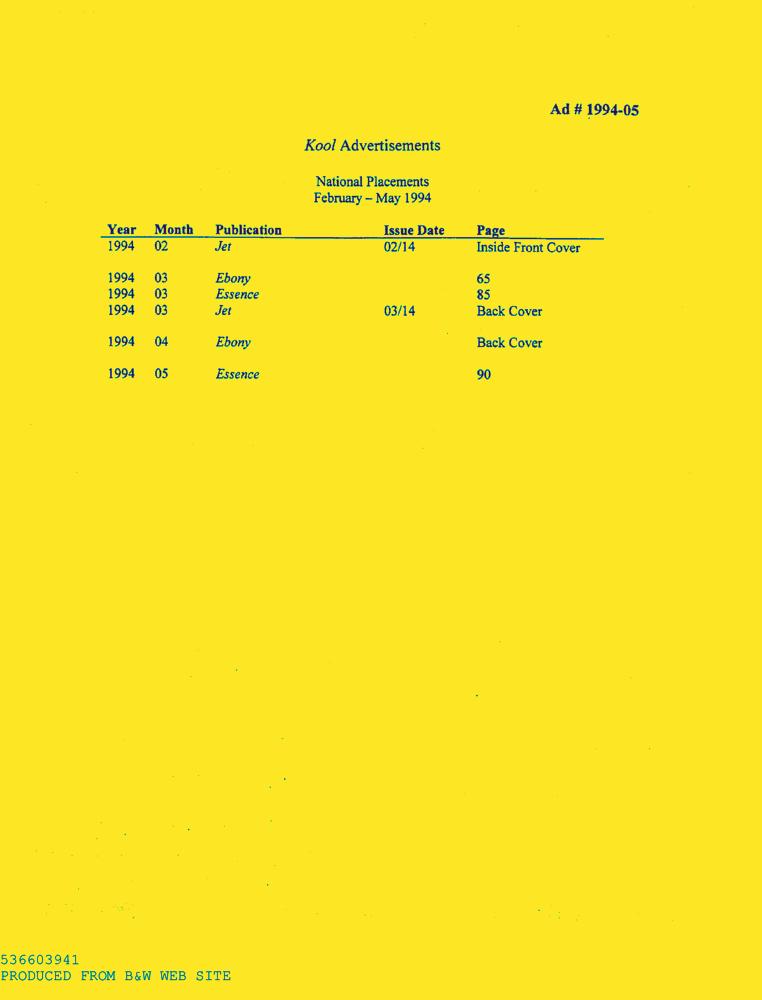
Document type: AD